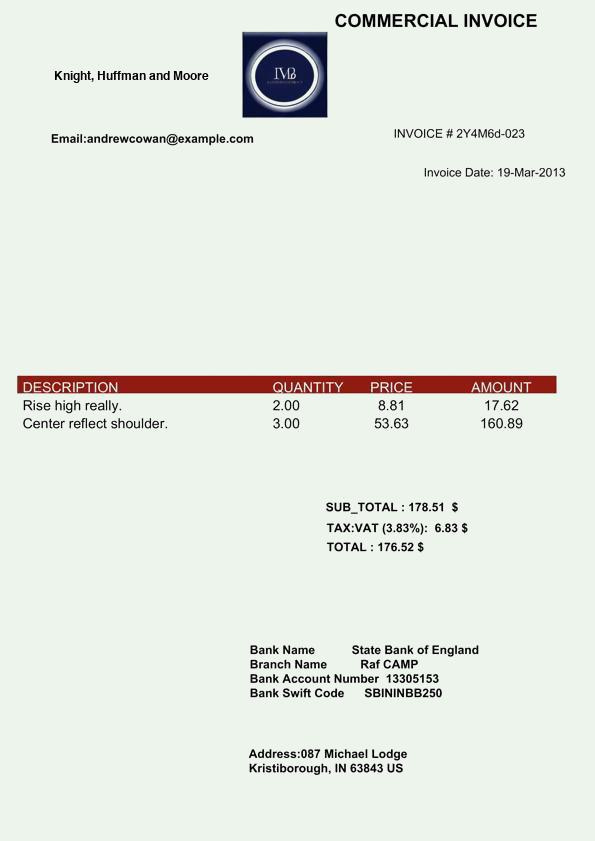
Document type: Invoice